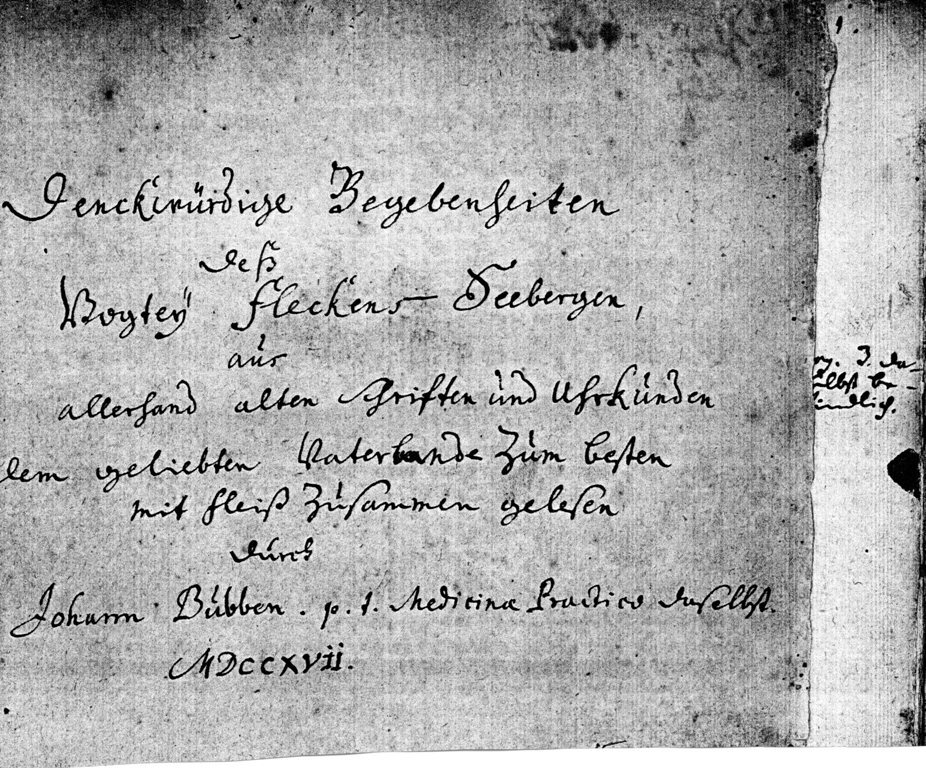
Signature of: johann bubbe